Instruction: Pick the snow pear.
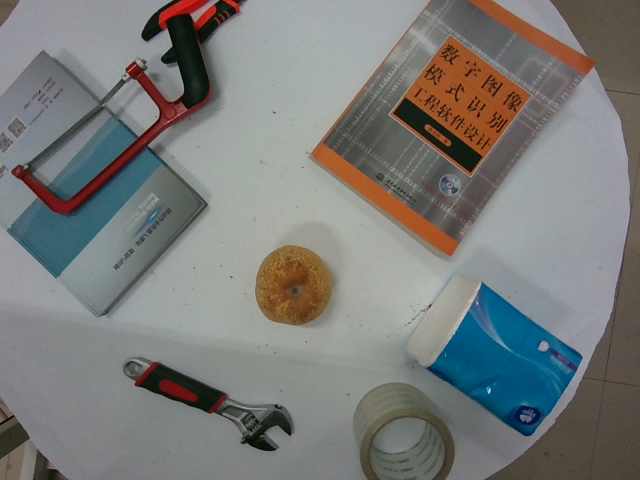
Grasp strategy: vertical